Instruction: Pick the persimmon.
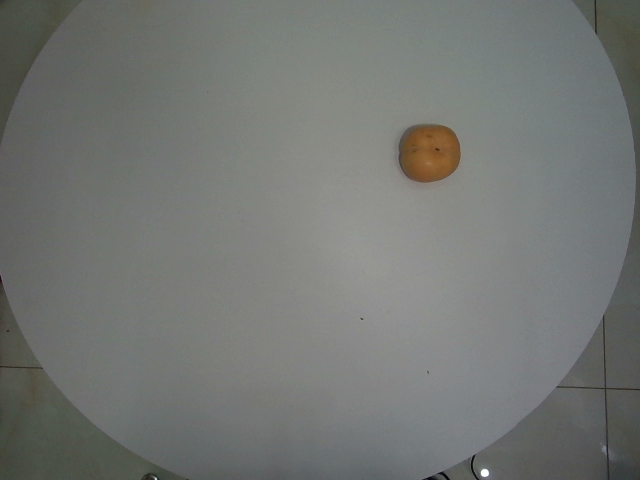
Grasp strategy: vertical